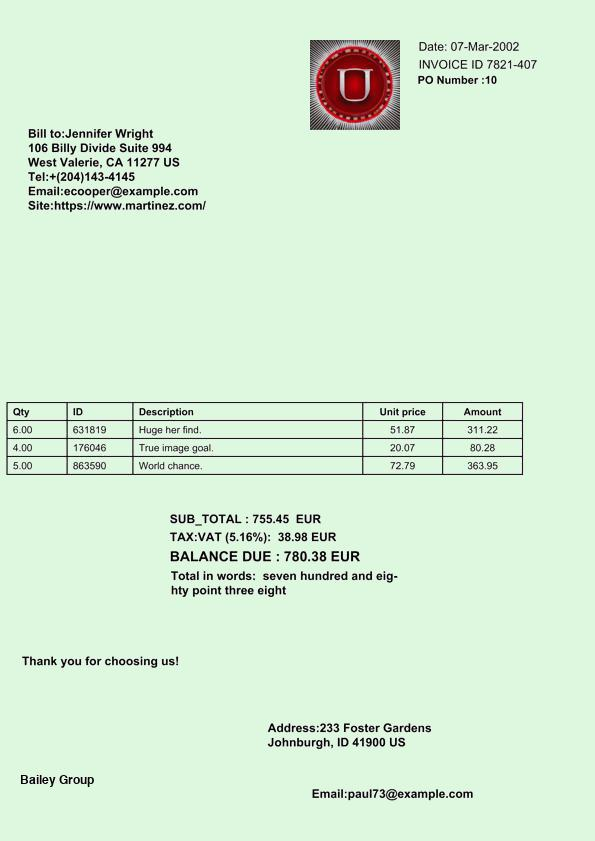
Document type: Invoice